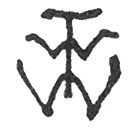
Signature of: thomas william wood